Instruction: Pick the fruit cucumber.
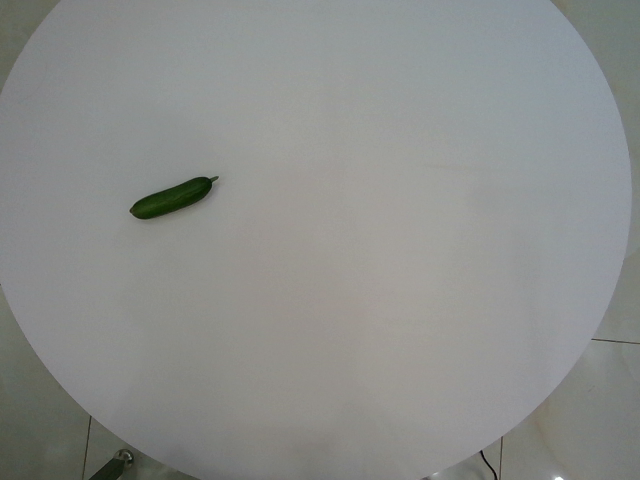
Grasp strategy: vertical